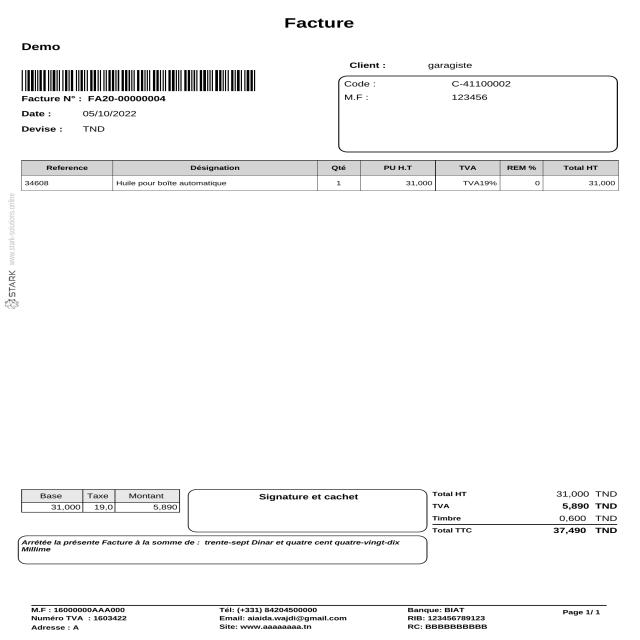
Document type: Invoice